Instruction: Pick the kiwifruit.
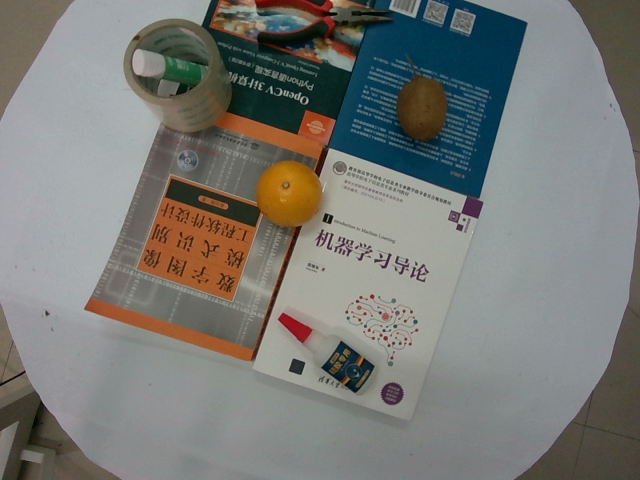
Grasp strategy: vertical